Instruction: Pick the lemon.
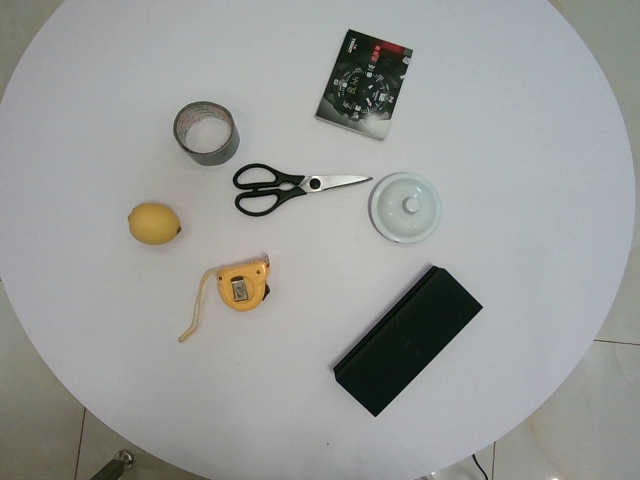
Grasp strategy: vertical